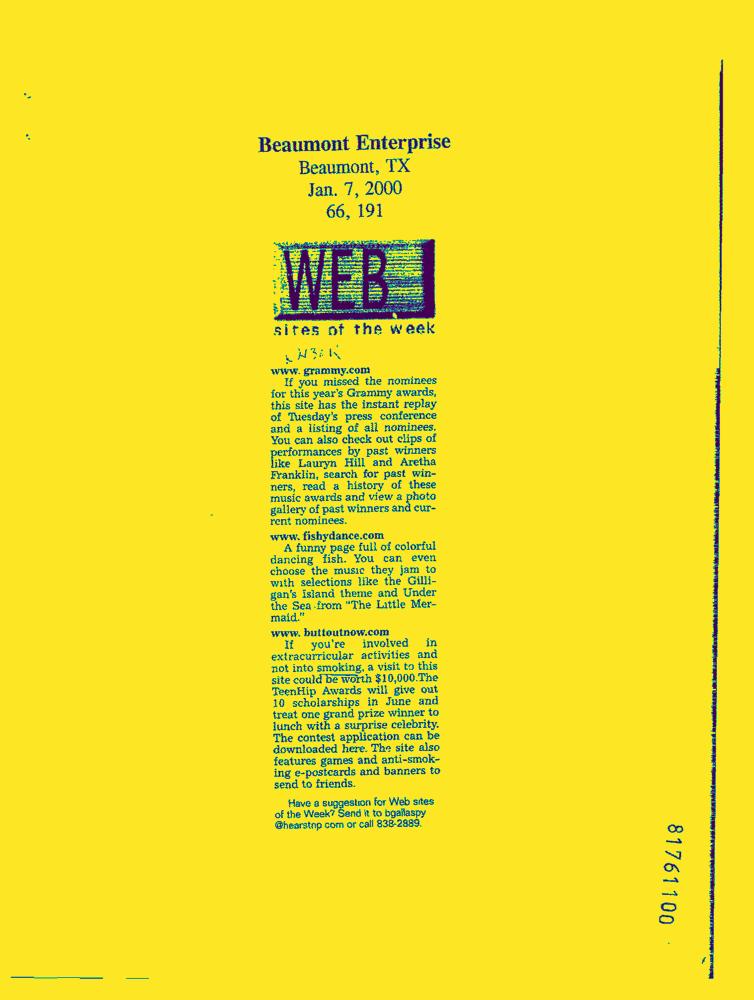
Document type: News-Article